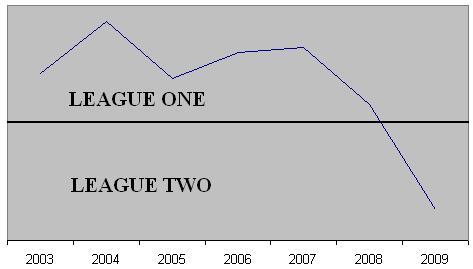
Signature of: bill bratt